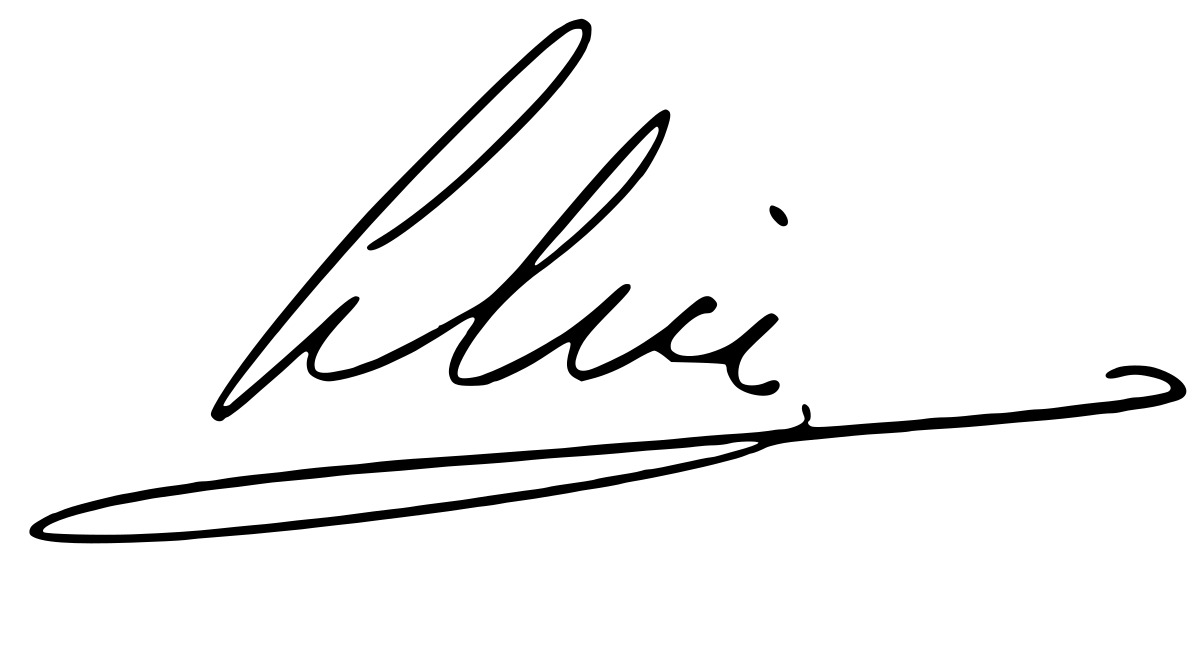
Signature of: princess alice of battenberg